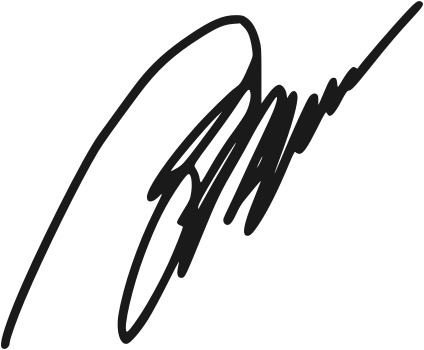
Signature of: basuki tjahaja purnama